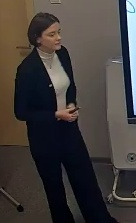
Транскрипция: And what about the end of the year?
Категория: Педагогические действия
Подкатегория: Делает пояснение/объяснение
Описание действия: Ученица задает вопрос по только-что выданному заданию и учитель на него отвечает
Контекст и комментарии: Контекст ДО: учитель выдал задание. Результат после: ученики приступили к выполнению задания. Педагогический эффект: более подробное объяснение заданий позволяет избежать недопонимания и помочь эффективнее изучать материал